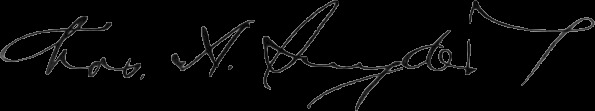
Signature of: charles a snyder